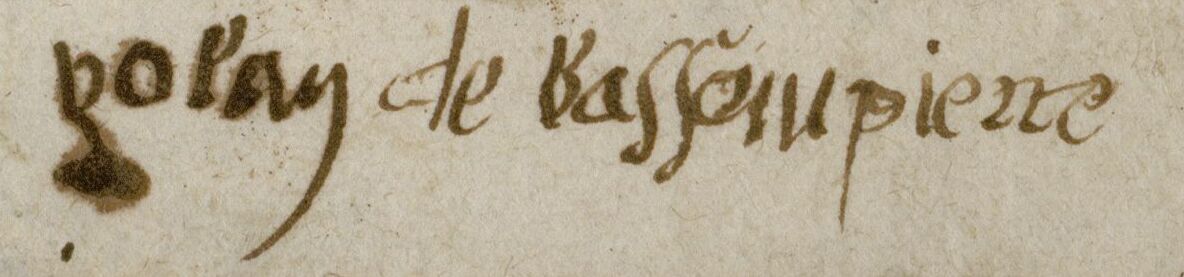
Signature of: yolande de bassompierre